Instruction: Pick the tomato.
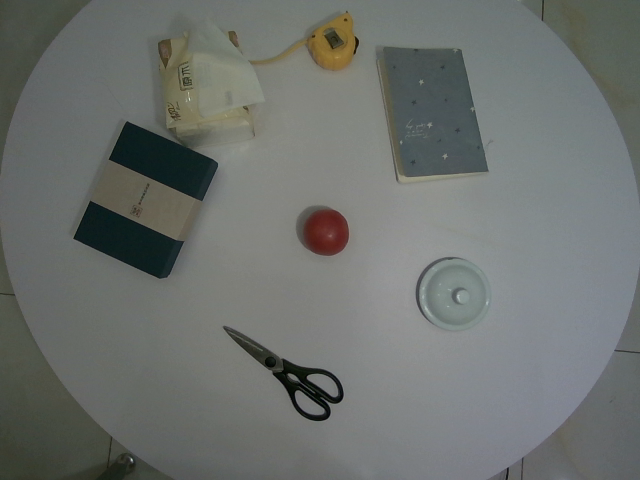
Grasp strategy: vertical